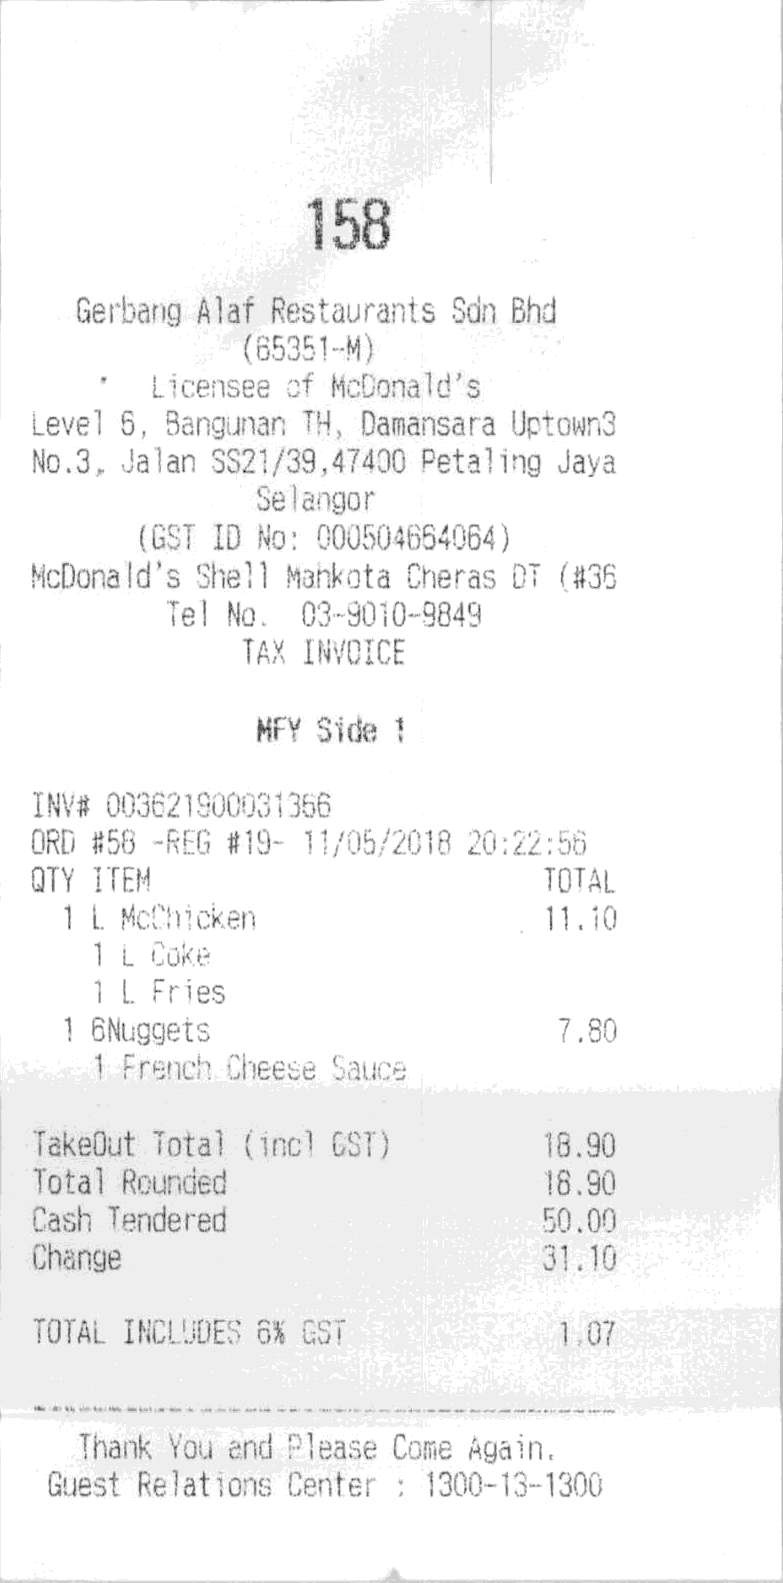
158
GERBANG ALAF RESTAURANTS SDN BHD
(65351-M)
LICENSEE OF MCDONALD'S
LEVEL 6, BANGUNAN TH, DAMANSARA UPTOWN3
NO.3, JALAN SS21/39,47400 PETALING JAYA
SELANGOR
(GST ID NO: 000504664064)
MCDONALD'S SHELL MAHKOTA CHERAS DT (#36
TEL NO. 03-9010-9849
TAX INVOICE
MFY SIDE 1
INV# 003621900031366
ORD #58 -REG #19- 11/05/2018 20:22:56
QTY ITEM
TOTAL
1 L MCCHICKEN
1 L COKE
1 L FRIES
11.10
1 6NUGGETS
1 FRENCH CHEESE SAUCE
7.80
TAKEOUT TOTAL (INCL GST)
18.90
TOTAL ROUNDED
18.90
CASH TENDERED
50.00
CHANGE
31.10
TOTAL INCLUDES 6% GST
1.07
THANK YOU AND PLEASE COME AGAIN.
GUEST RELATIONS CENTER : 1300-13-1300